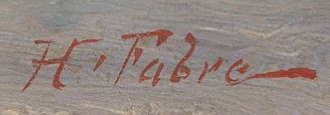
Signature of: henri fabre